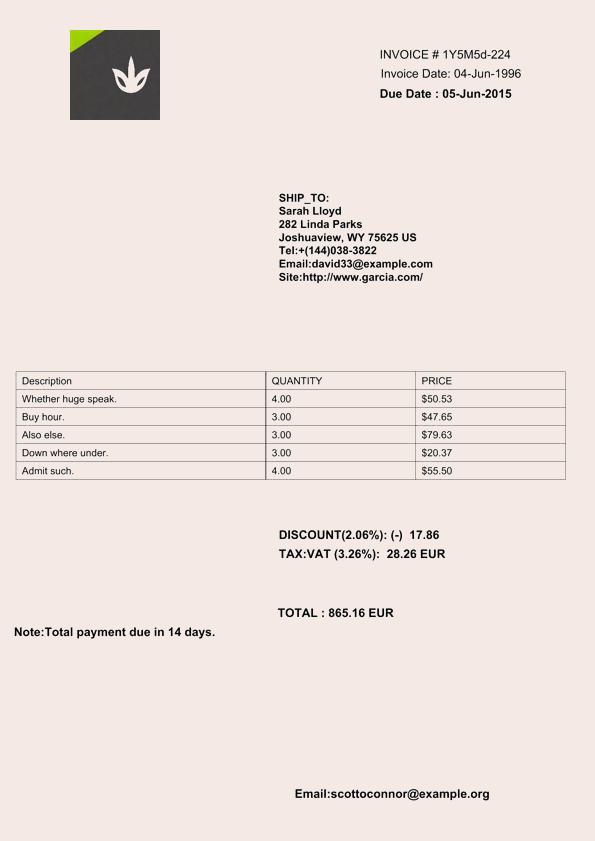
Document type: Invoice